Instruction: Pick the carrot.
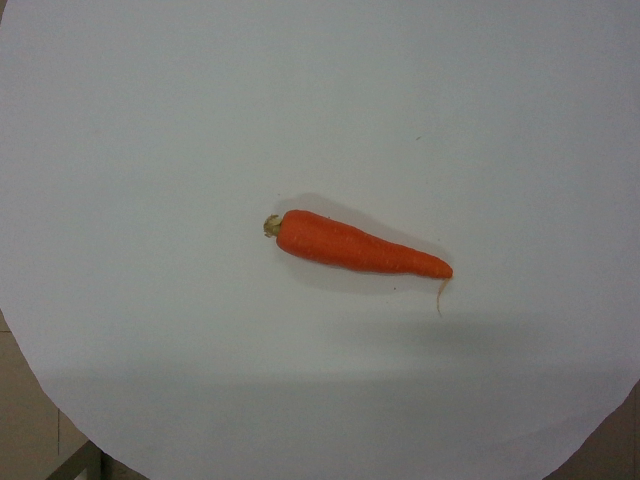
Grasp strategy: vertical